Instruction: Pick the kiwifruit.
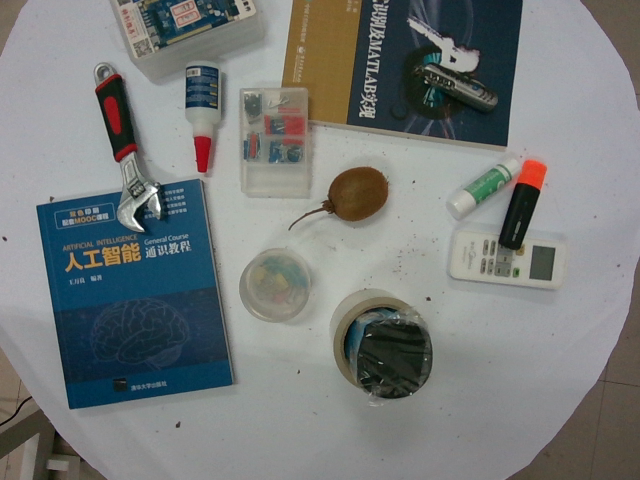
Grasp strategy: vertical